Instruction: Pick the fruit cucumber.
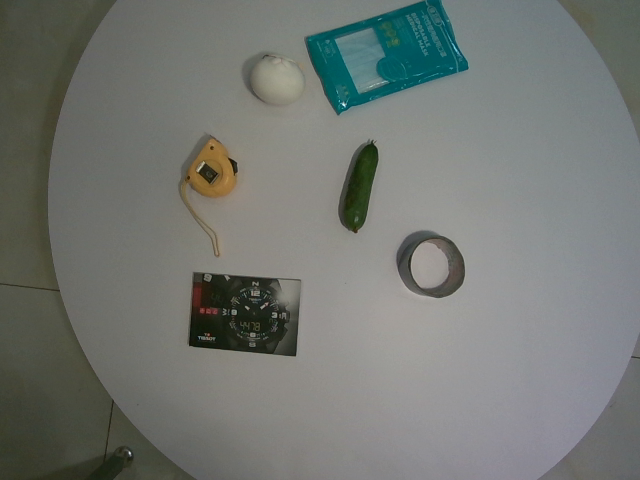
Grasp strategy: vertical